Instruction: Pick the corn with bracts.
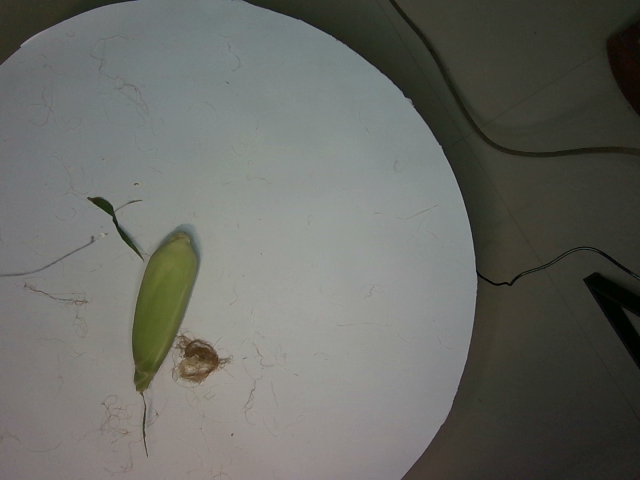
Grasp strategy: vertical